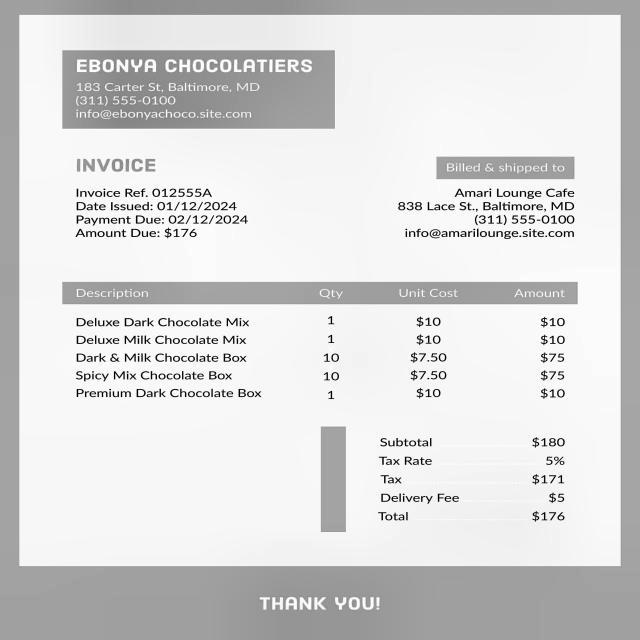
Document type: Invoice